Question: What could the diagnosis suggest?
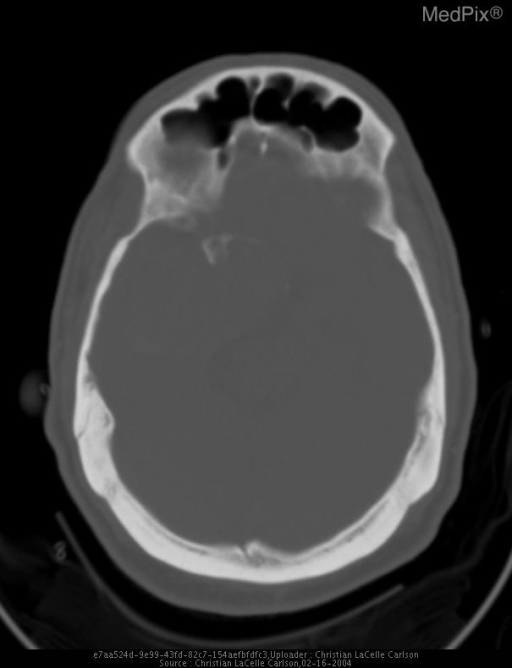
Answer: The possible diagnosis includes Meningioma, malignant meningioma, metastasis..